Question: What is the suspected problem?
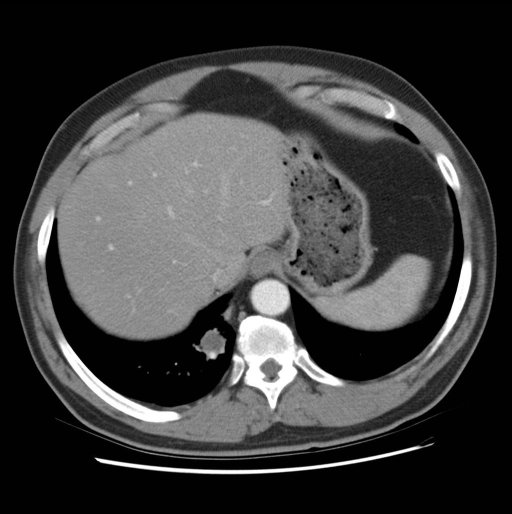
Answer: The findings suggest Non-enhanced virtual colonoscopy images demonstrate a soft tissue density mass within the right lower lobe.

Intravenous contrast enhanced CT of the chest demonstrates a well-defined mass within the right lower lobe with an arterial supply arising from the abdominal aorta.  Lung window images demonstrate no air-filled bronchi within the mass.

3D reconstructed image from the Vitrea workstation demonstrates the mass within the right lower lobe adjacent to the right hemi-diaphragm.. Intravenous contrast enhanced CT of the chest demonstrates a well-defined mass within the right lower lobe with an arterial supply arising from the abdominal aorta. Lung window images demonstrate no air-filled bronchi within the mass.. The patient might have a history of 54 year old male with a right lower lobe mass seen on virtual colonoscopy..